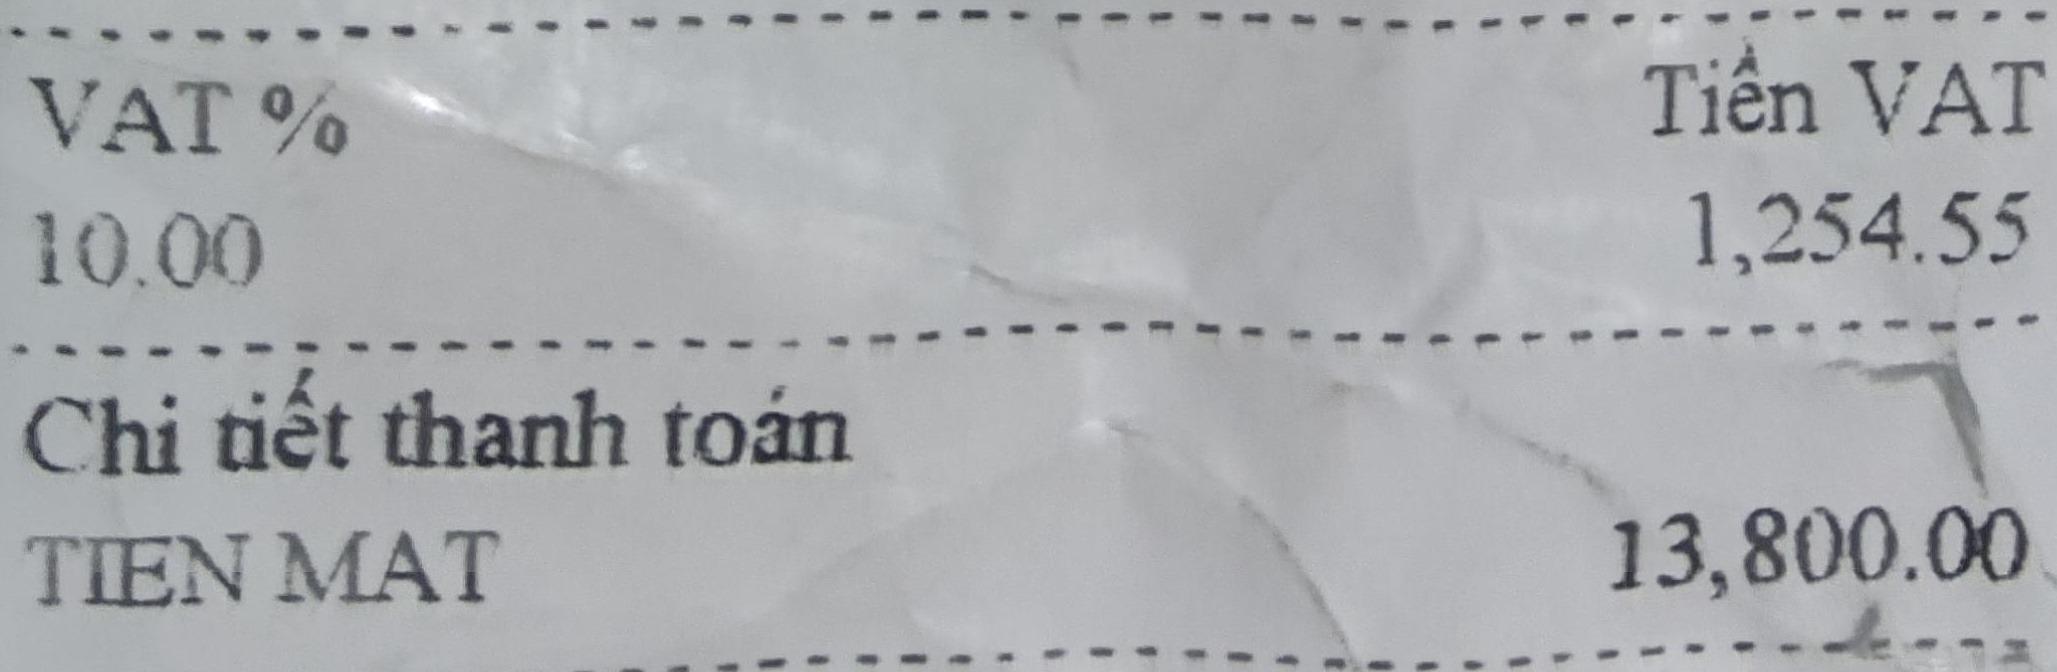
<table>
<tr>
<th>VAT %</th>
<th>Tiền VAT</th>
</tr>
<tr>
<td>10.00</td>
<td>1,254.55</td>
</tr>
</table>

Chi tiết thanh toán
TIEN MAT 13,800.00